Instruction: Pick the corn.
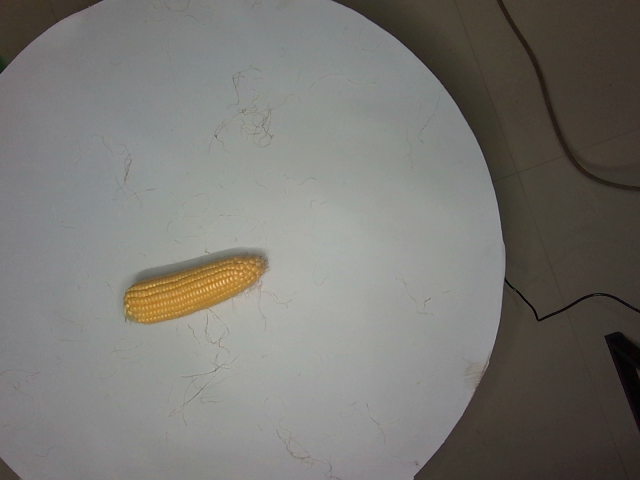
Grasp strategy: vertical